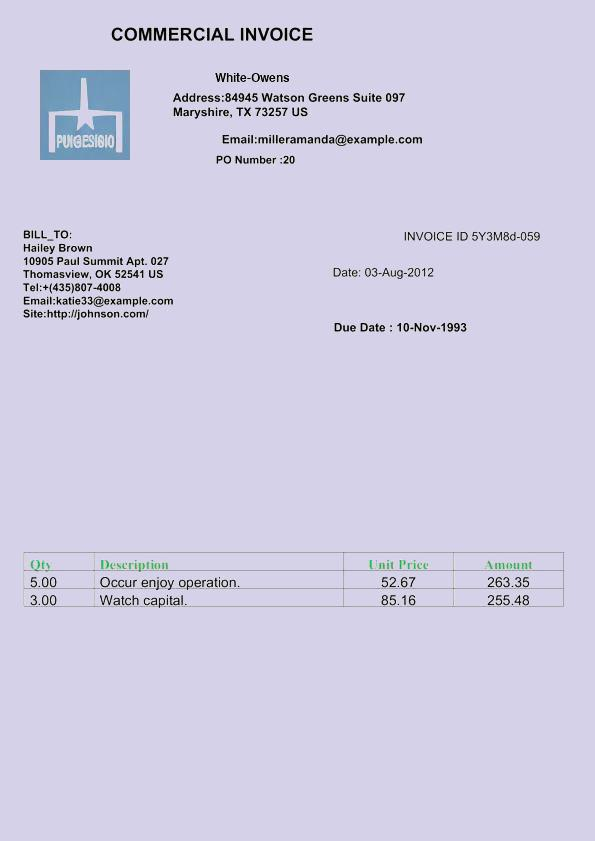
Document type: Invoice